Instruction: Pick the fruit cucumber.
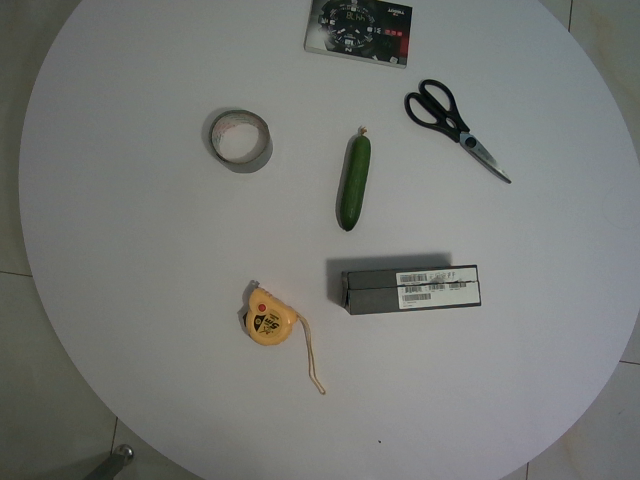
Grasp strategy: vertical